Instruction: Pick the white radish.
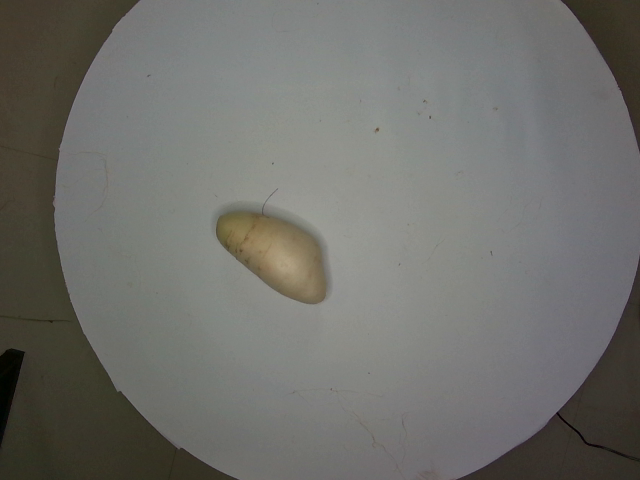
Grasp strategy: vertical